Question: What appears to be the issue?
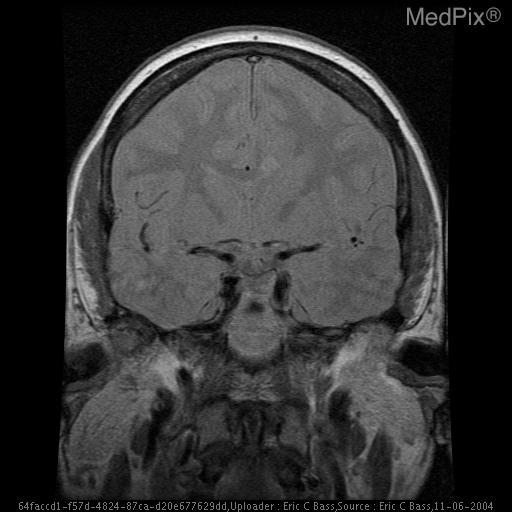
Answer: The findings suggest Broad strip of soft tissue which follows gray matter on all pulse sequences, extending off the left anterior ventricle and into the high left frontal gray matter.  Focal thickening of the cortical gray matter and volume loss is associated.. Heterotopic gray matter in the subependymal region of the lateral ventricles. (Supependymal gray matter heterotopia). The patient might have a history of 54yo female with life long history of epilepsy and seizures..